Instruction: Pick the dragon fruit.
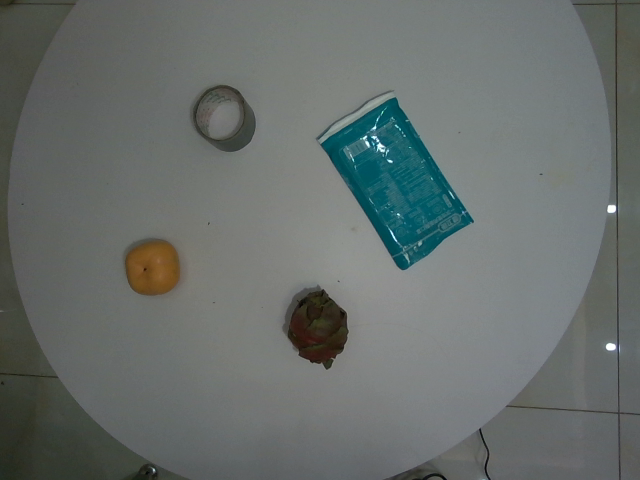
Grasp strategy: vertical